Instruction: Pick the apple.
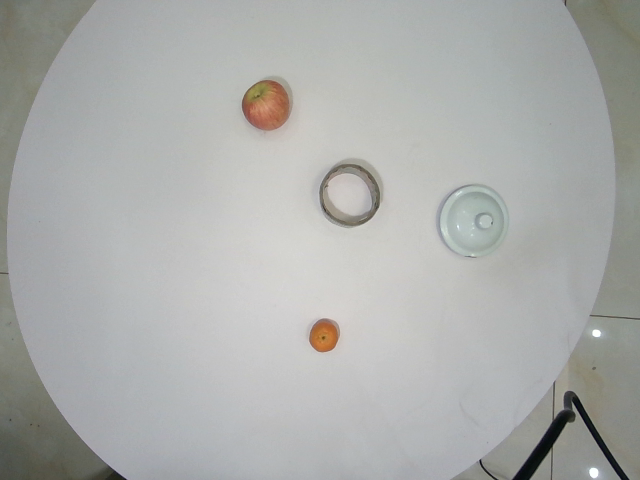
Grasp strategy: vertical